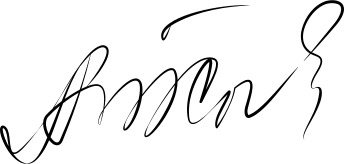
Signature of: anna petrovna khodzher